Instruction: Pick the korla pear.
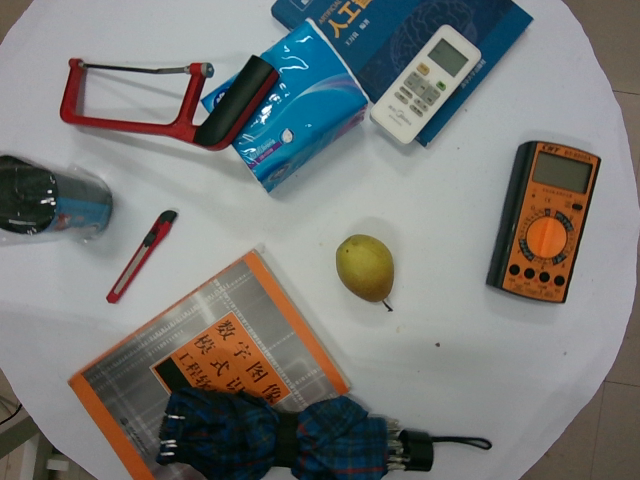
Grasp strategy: vertical